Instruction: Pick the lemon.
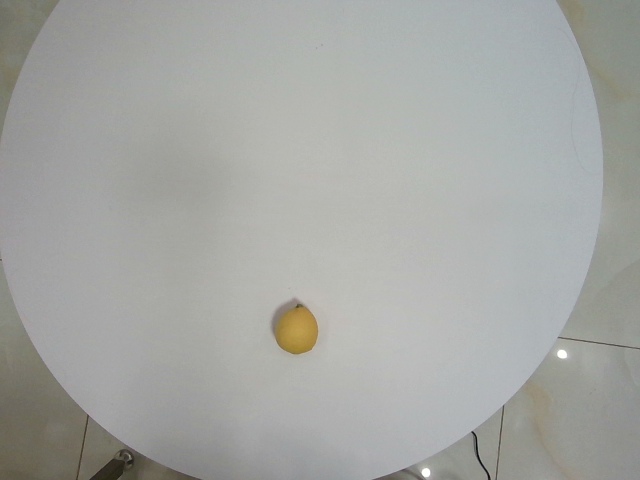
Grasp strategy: vertical